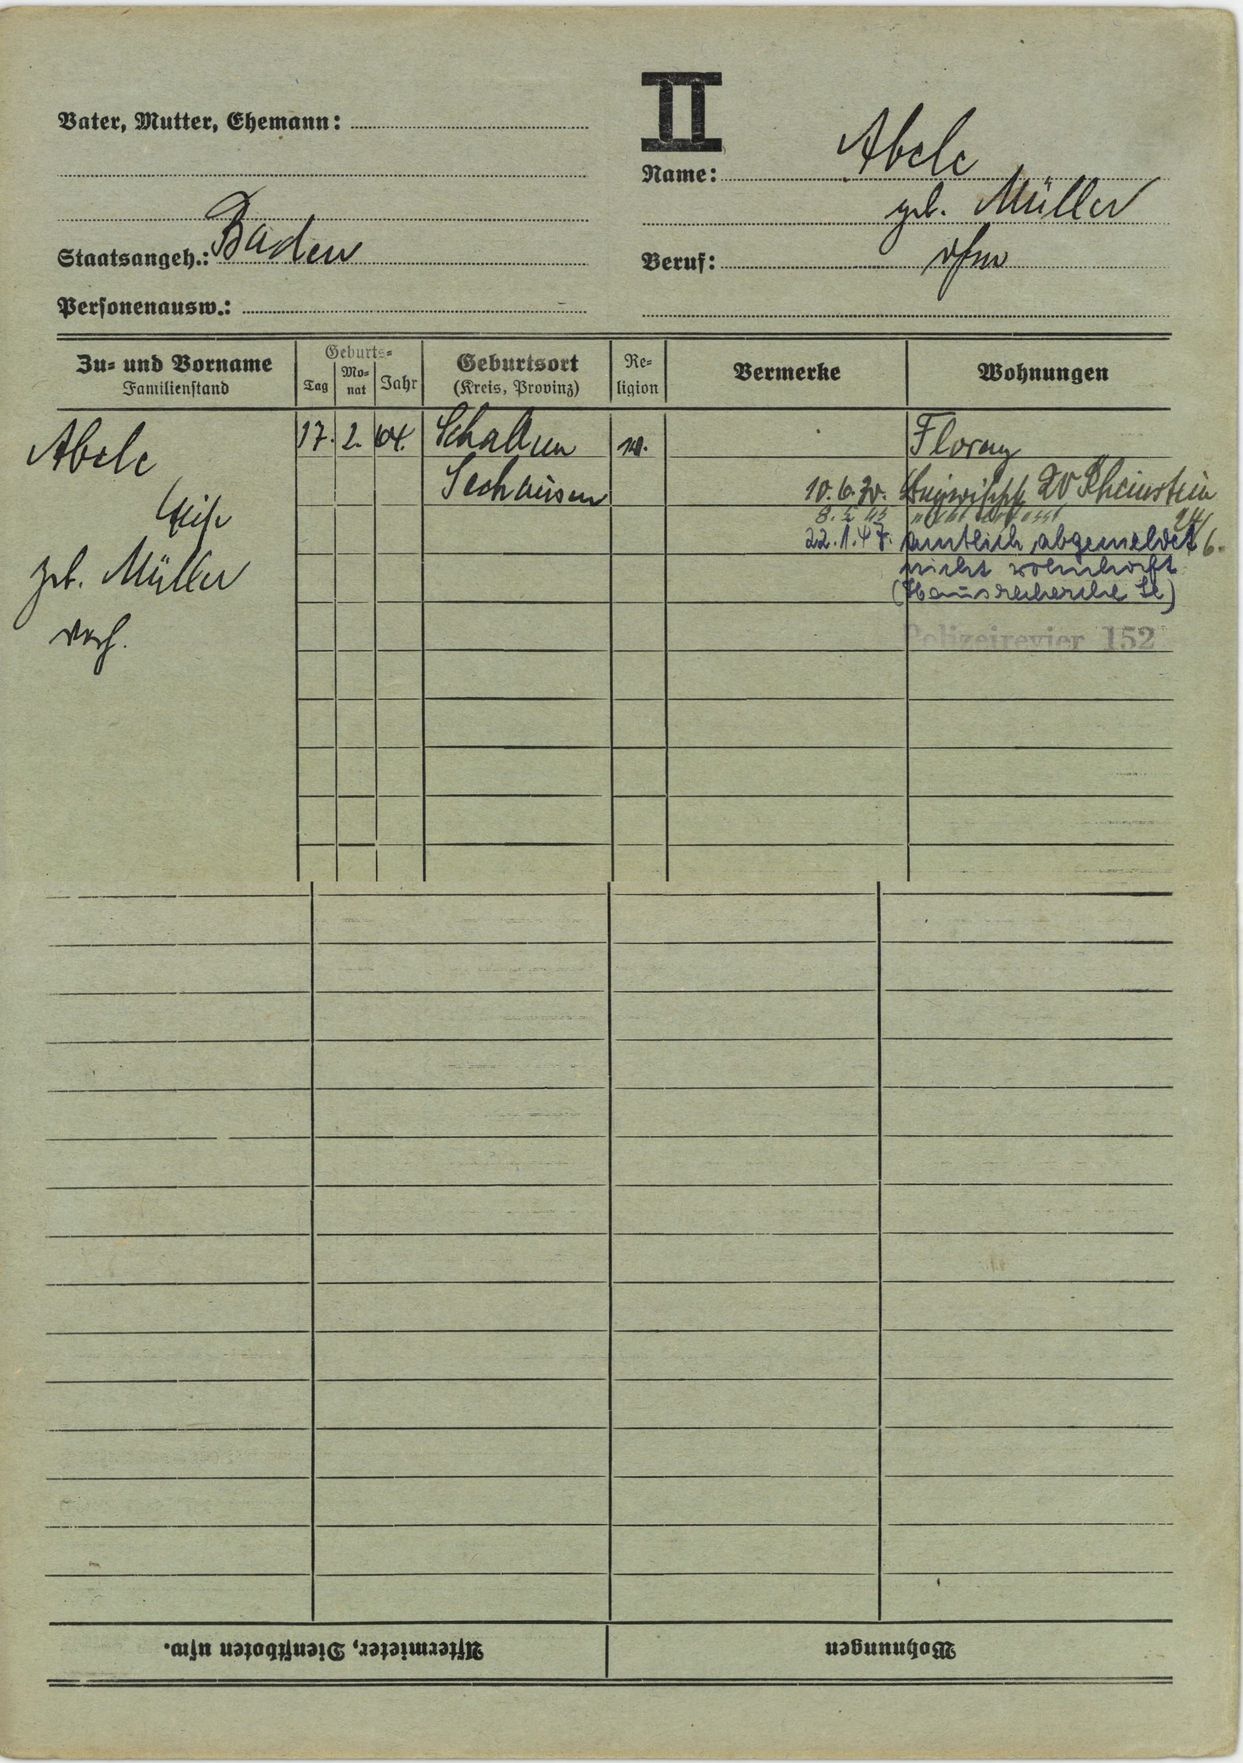
Abele

geb. Müller